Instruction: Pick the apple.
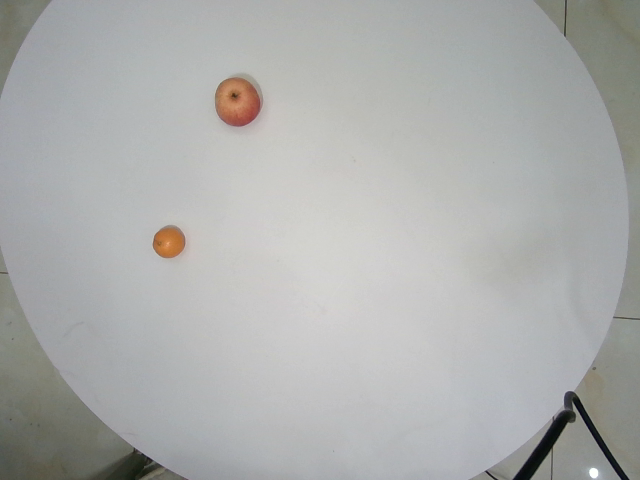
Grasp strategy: vertical